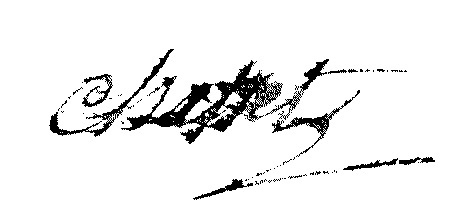
Signature of: charles antoine chasset